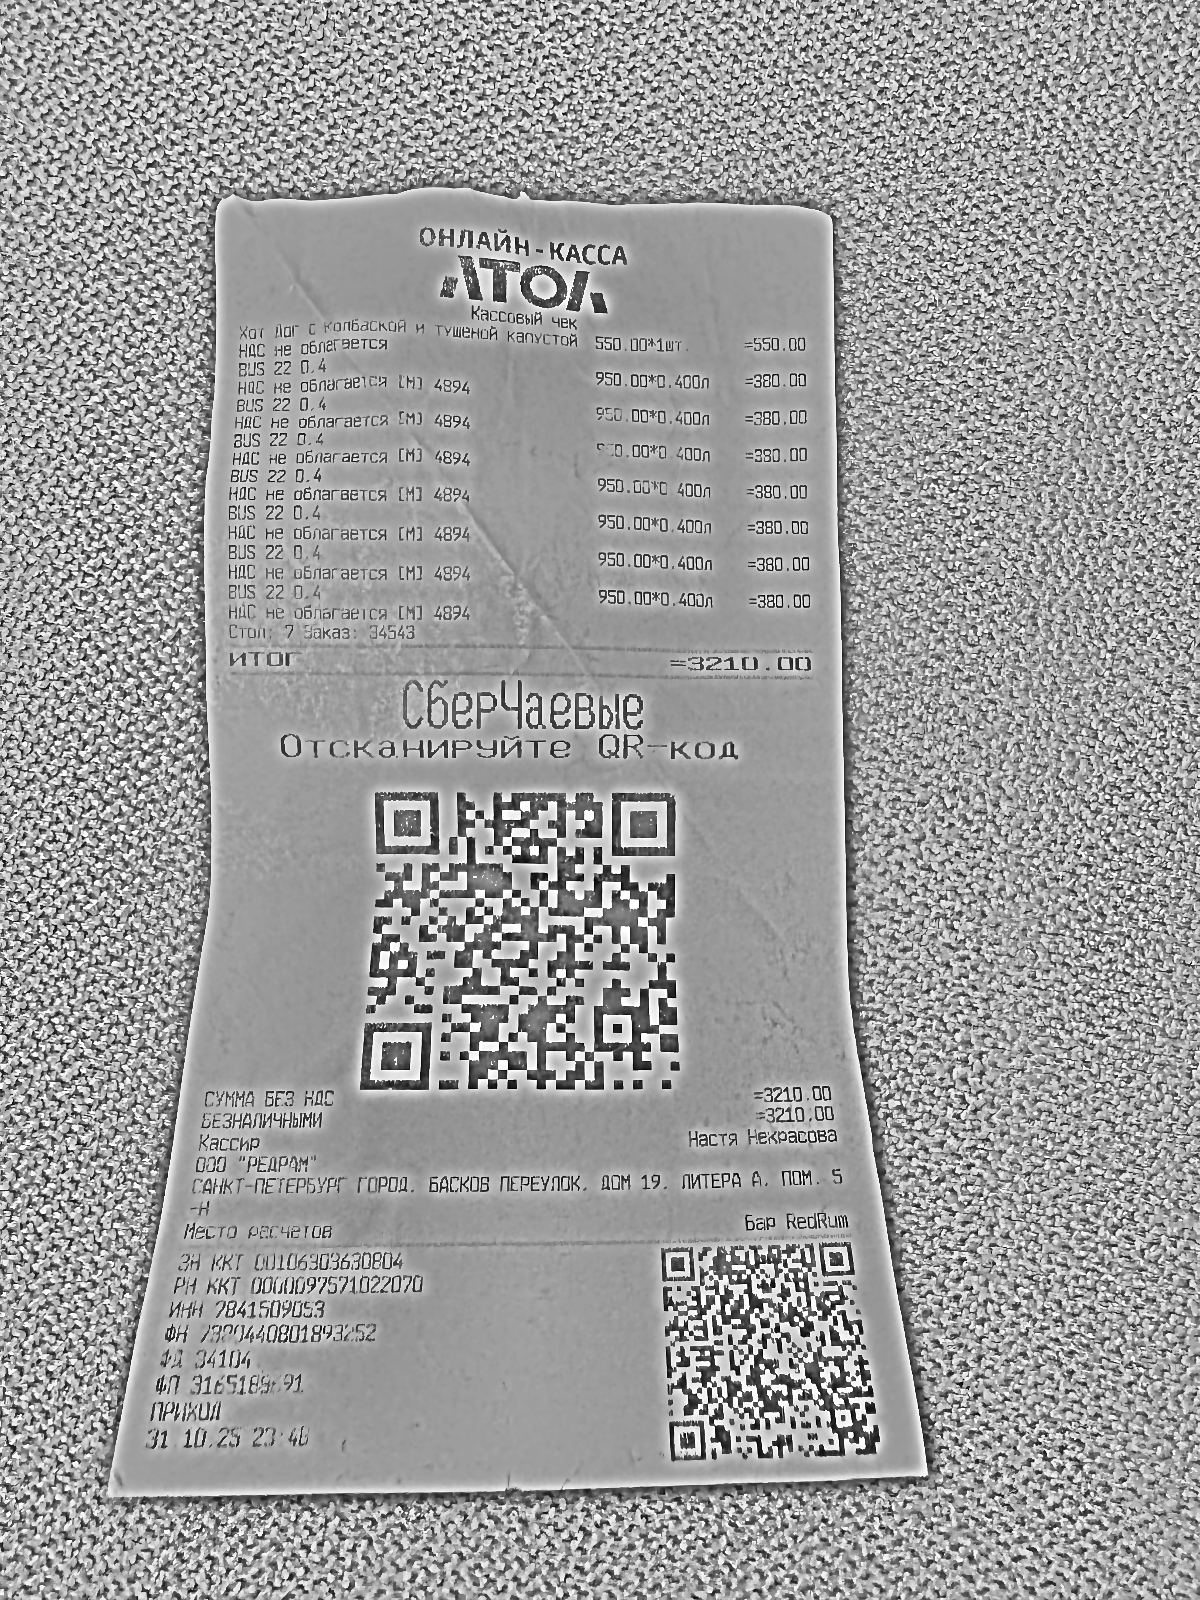
Продавец: ООО "РЕДРАМ"
ИНН: 7841509053
Дата: 31.10.25
Товары: Хот дог с колбаской и тушеной капустой; BUS 22 0.4; BUS 22 0.4; BUS 22 0.4; BUS 22 0.4; BUS 22 0.4; BUS 22 0.4; BUS 22 0.4
Количество: 1.00; 0.400; 0.400; 0.400; 0.400; 0.400; 0.400; 0.400
Цена: 550.00; 950.00; 950.00; 950.00; 950.00; 950.00; 950.00; 950.00
Сумма: 550.00; 380.00; 380.00; 380.00; 380.00; 380.00; 380.00; 380.00
Итого: 3210.00